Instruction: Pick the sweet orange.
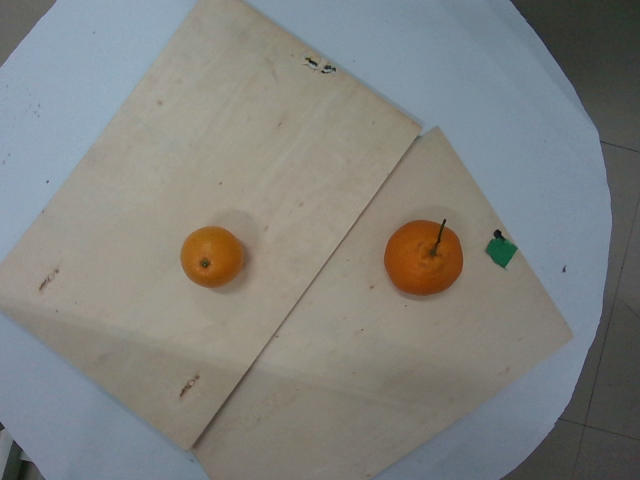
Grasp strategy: vertical